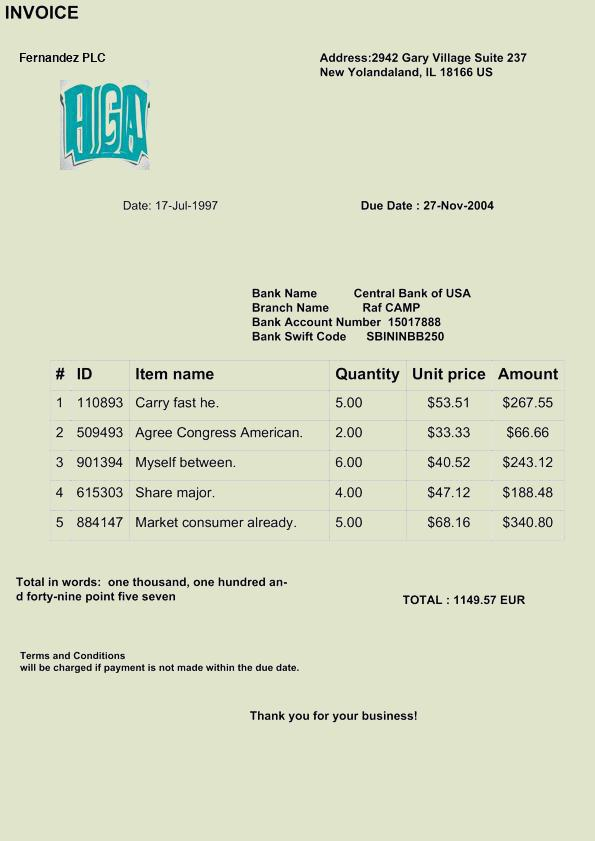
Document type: Invoice